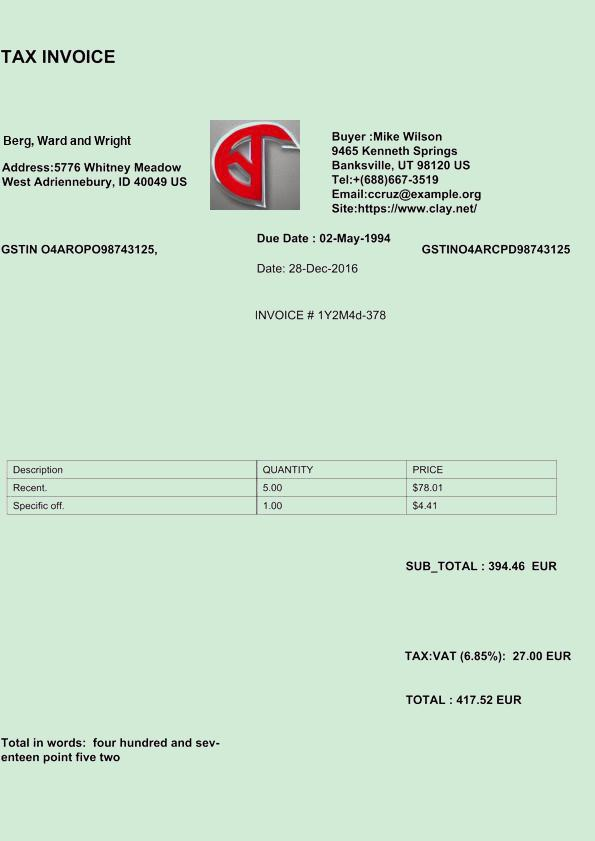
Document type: Invoice